Question: What is the filing due date as per the document?
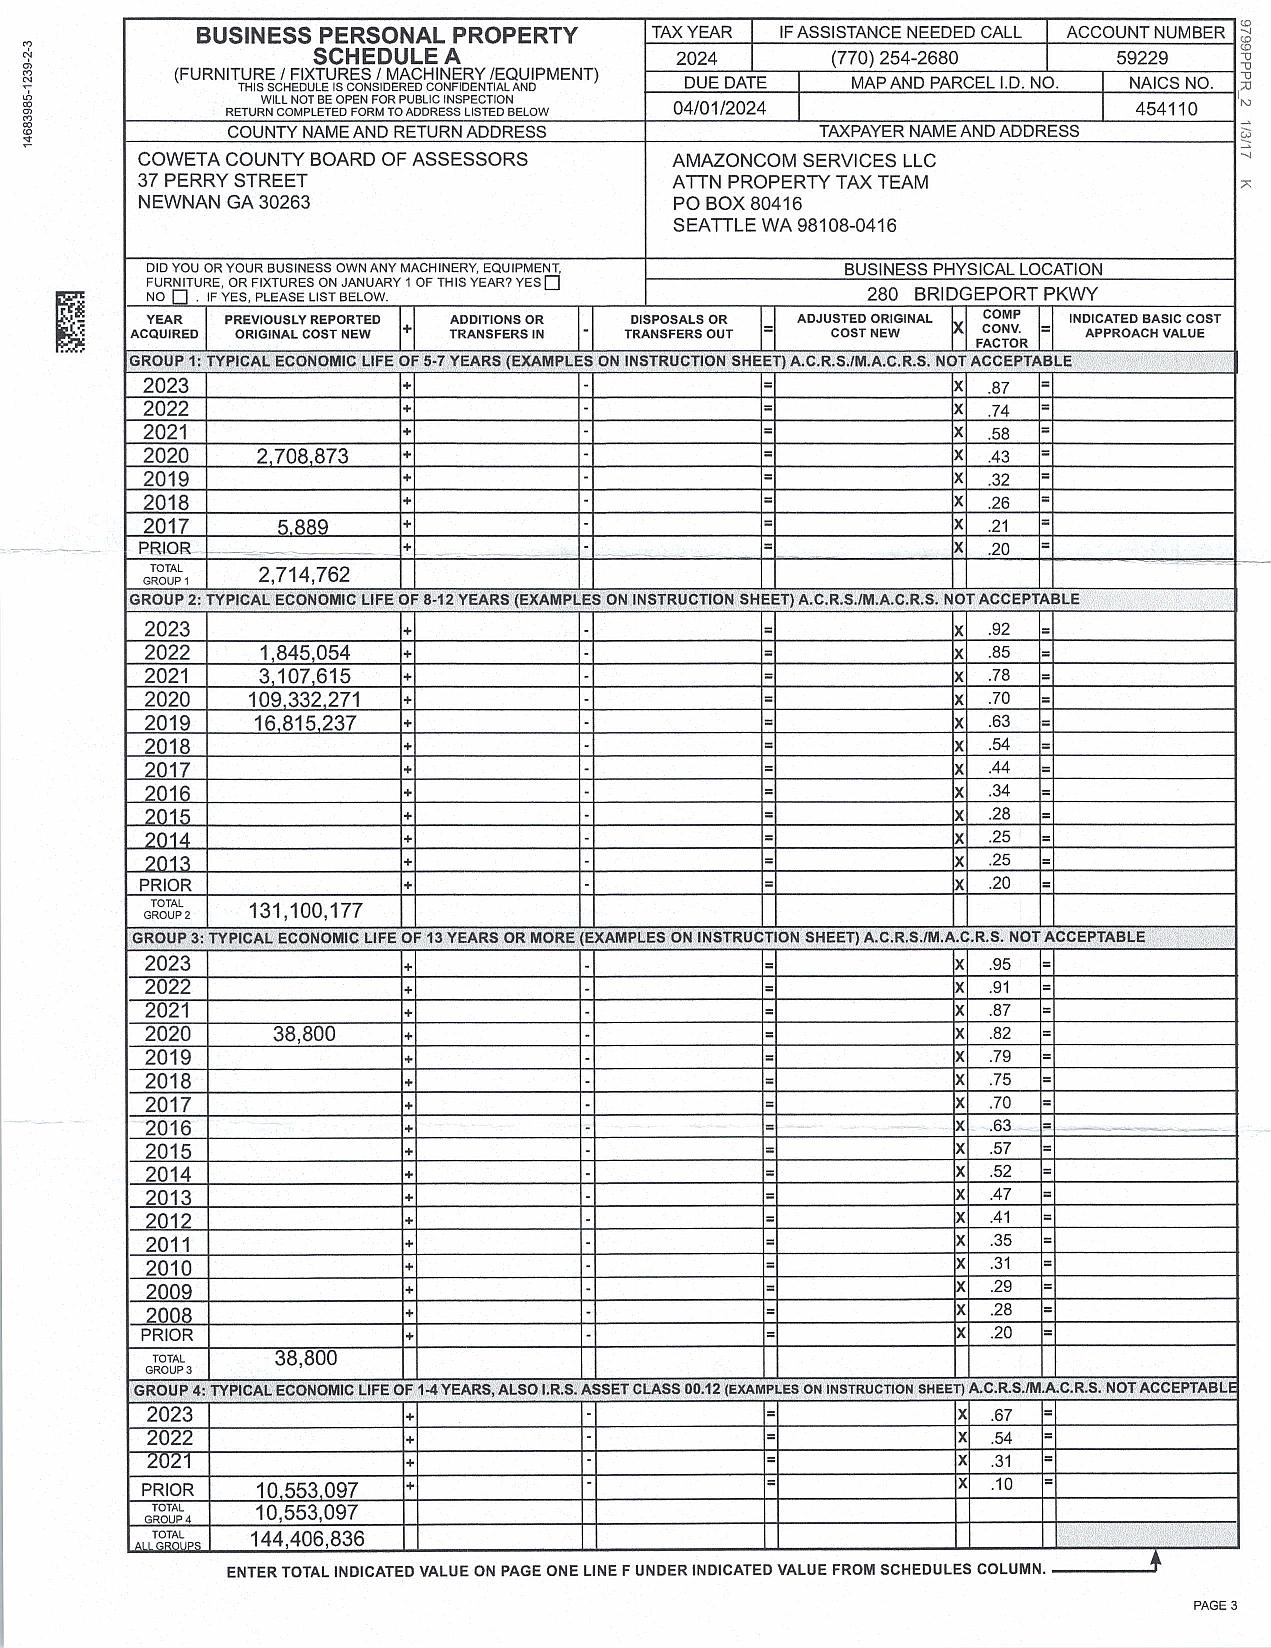
Answer: "4/1/24"